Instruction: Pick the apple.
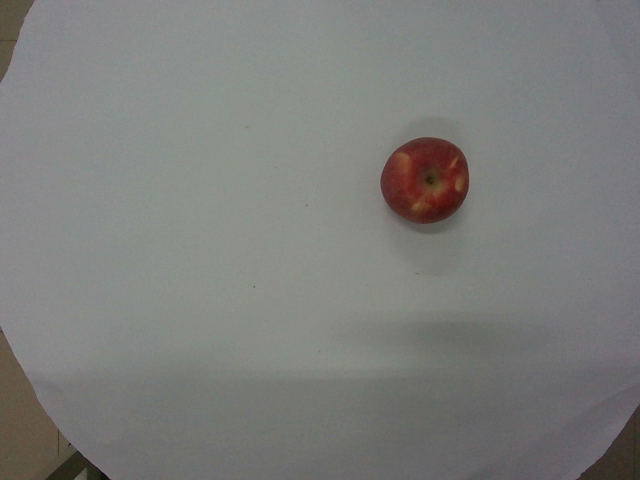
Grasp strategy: vertical